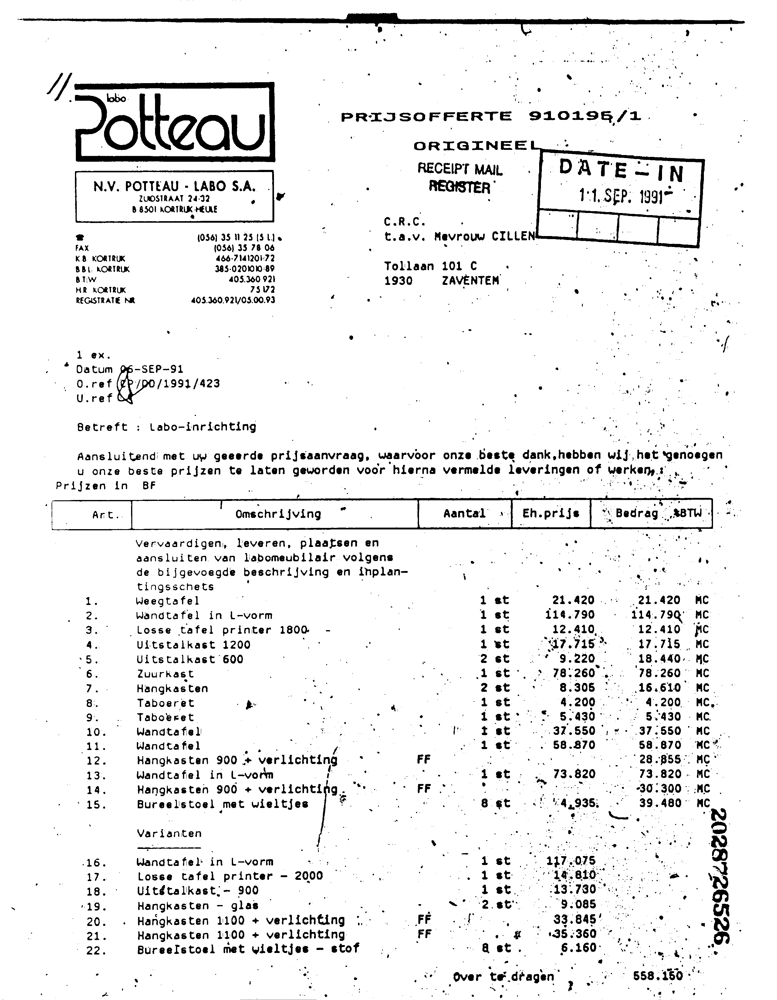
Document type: Invoice